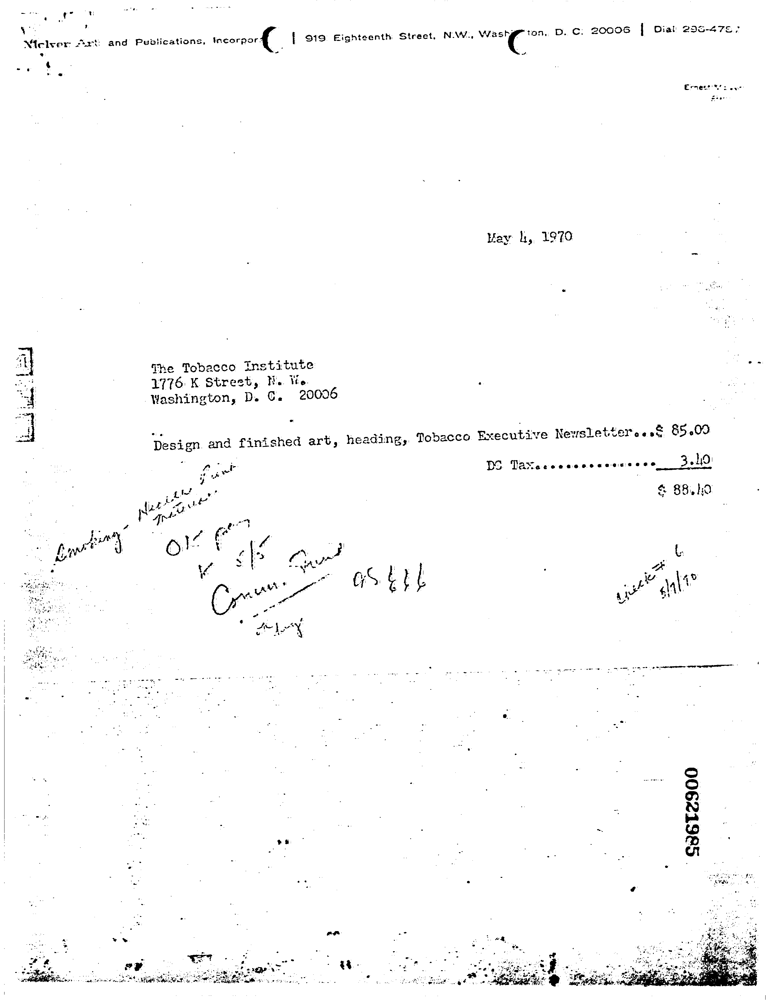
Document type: Invoice